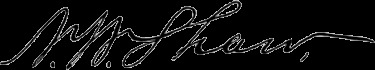
Signature of: nathan w shaw